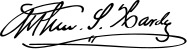
Signature of: arthur sturgis hardy